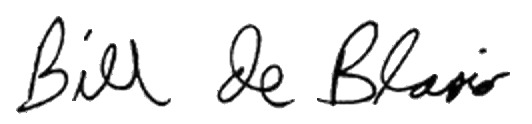
Signature of: bill de blasio